Question: What jurisdiction, city, or county is the document associated with?
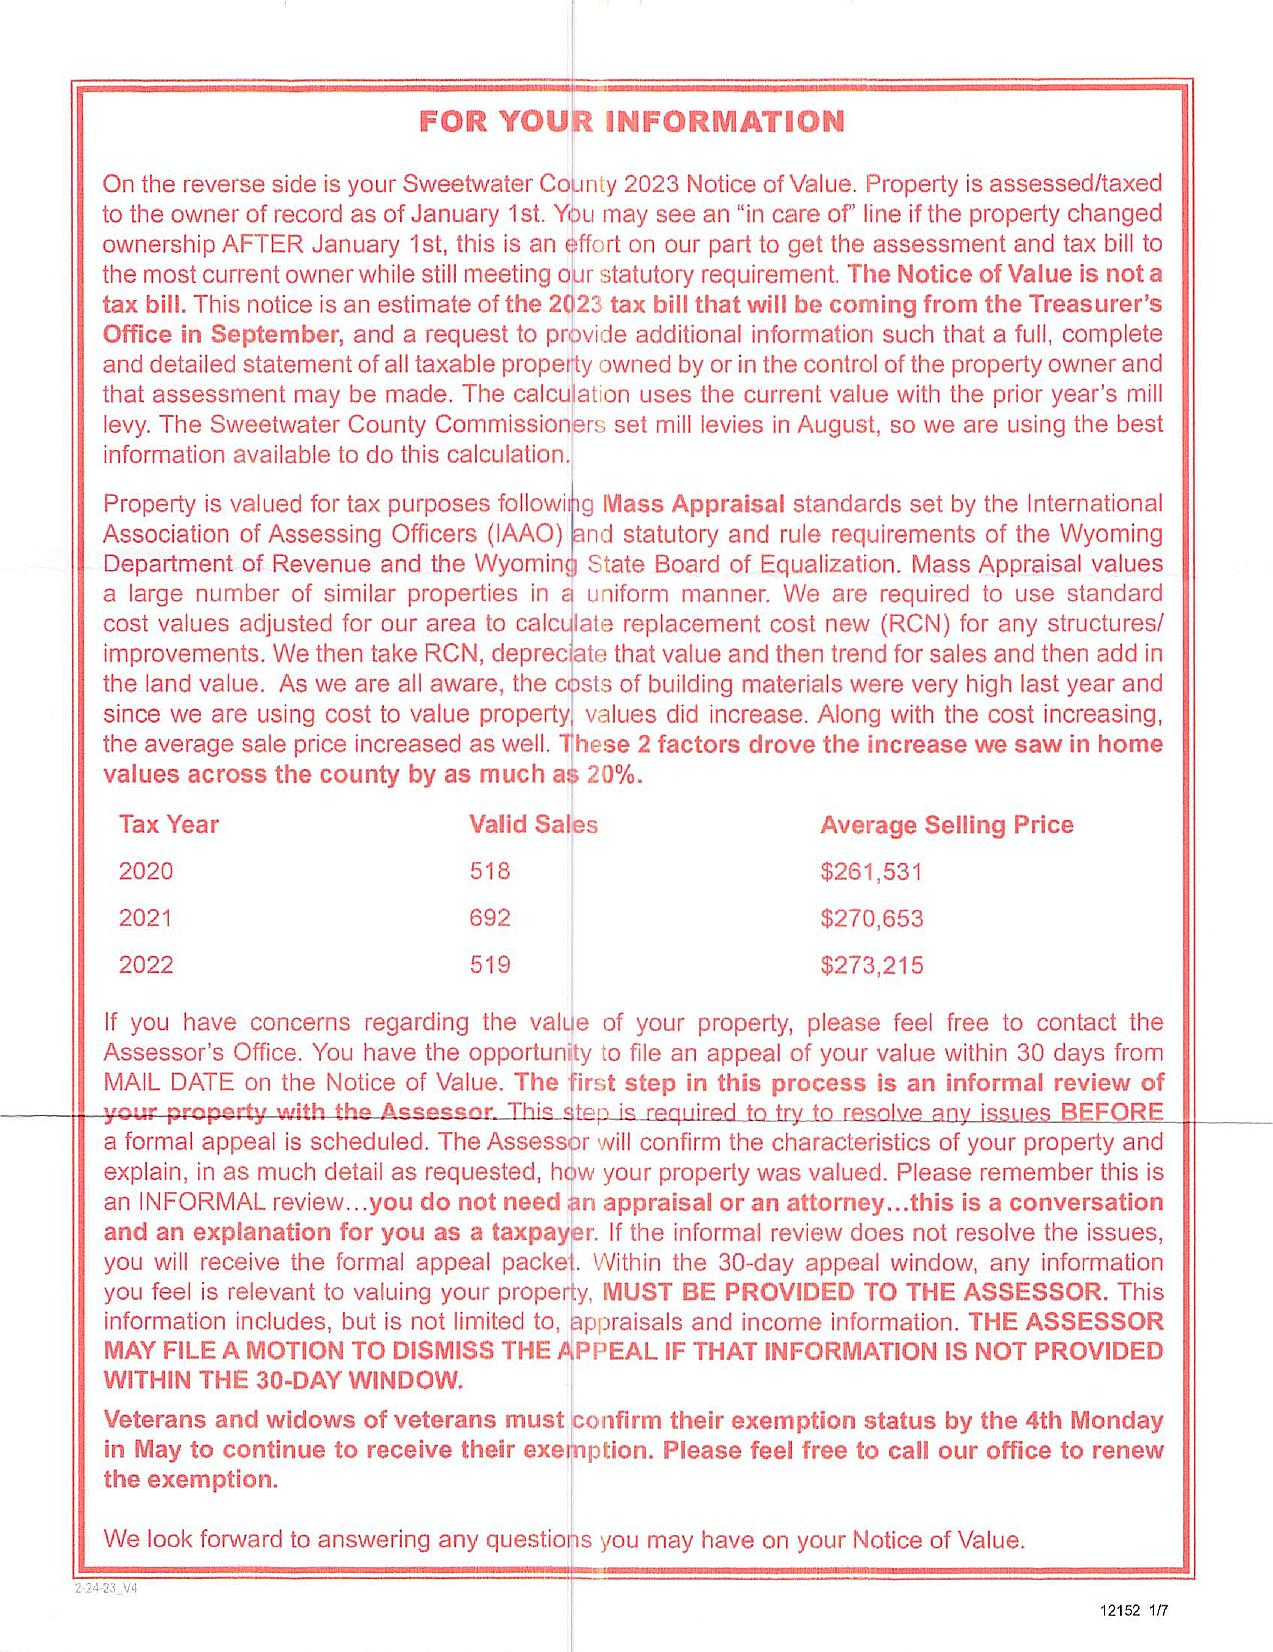
Answer: "Sweetwater County"